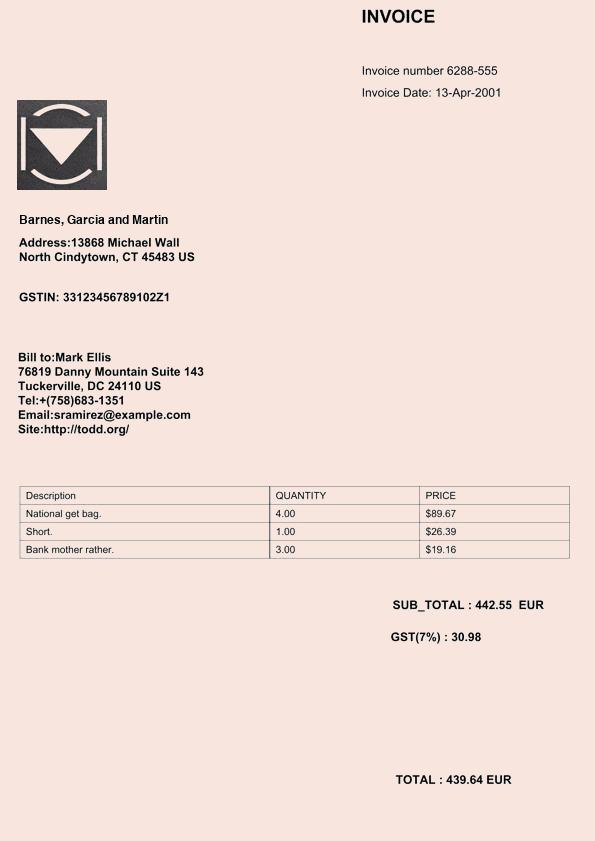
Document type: Invoice